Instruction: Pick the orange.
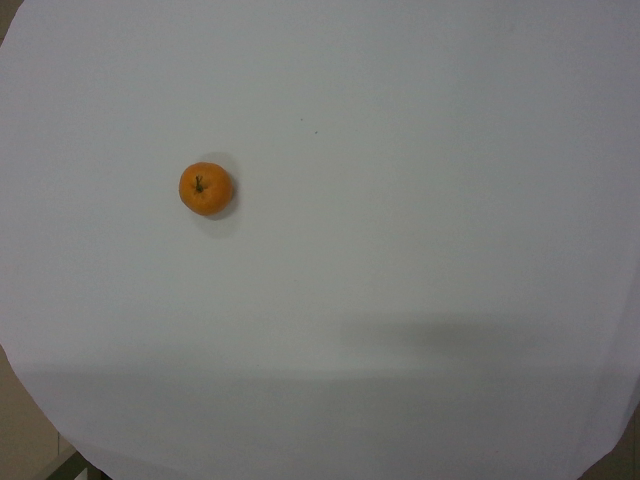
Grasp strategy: vertical